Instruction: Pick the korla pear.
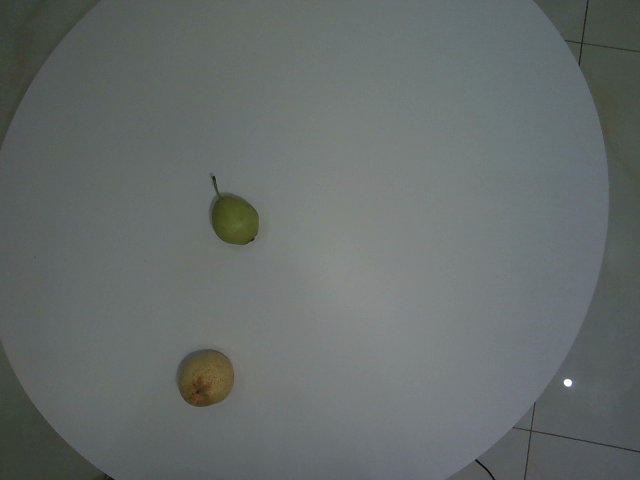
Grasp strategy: vertical